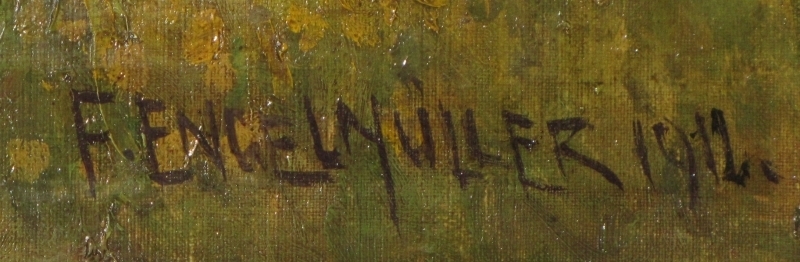
Signature of: ferdinand františek engelmüller